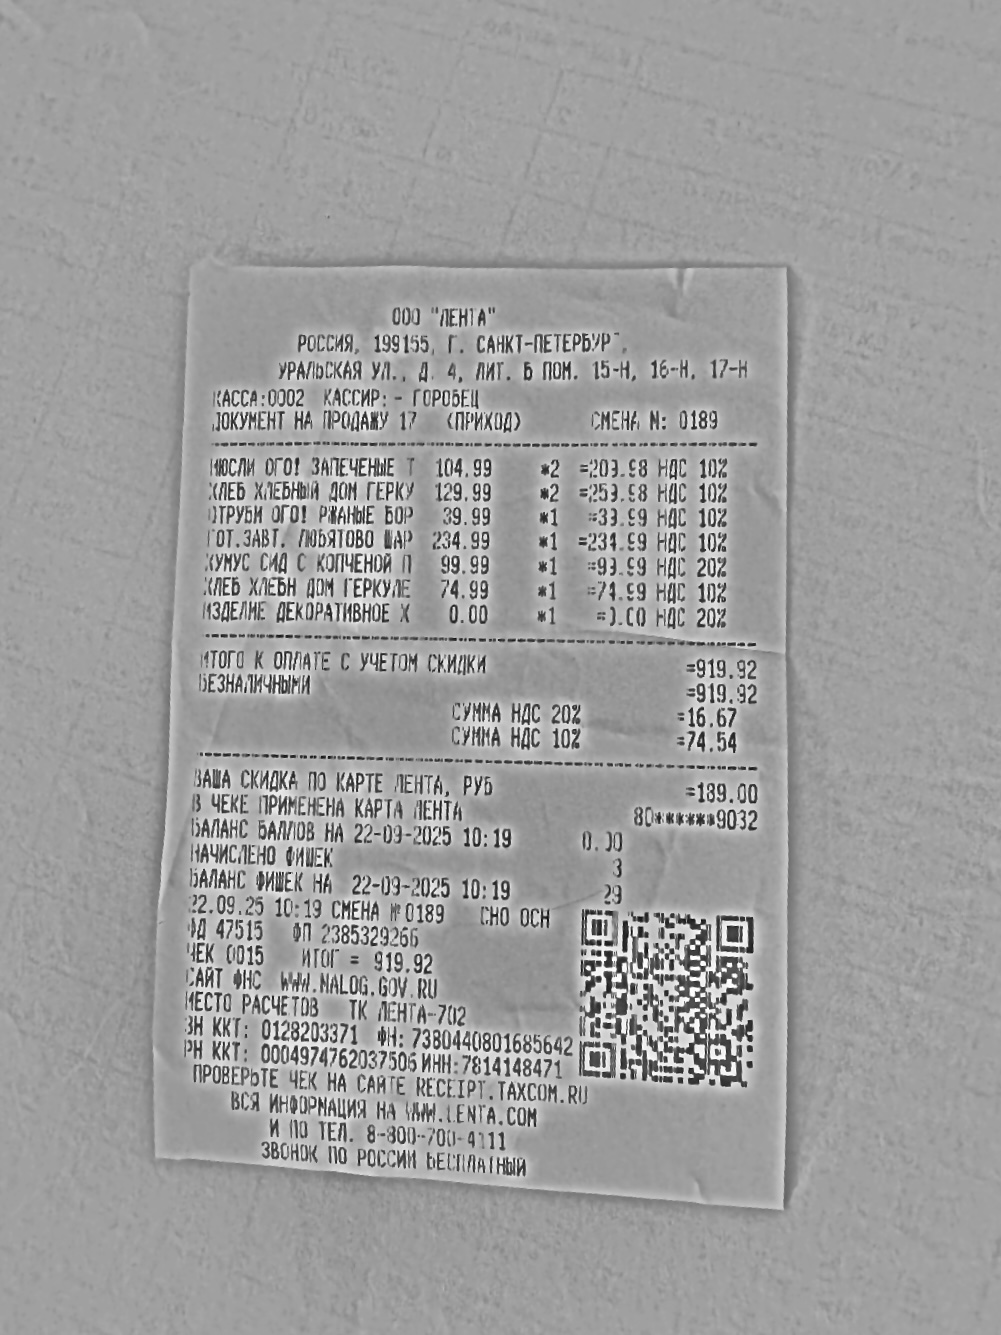
Продавец: ООО "ЛЕНТА"
ИНН: 7814148471
Дата: 22.09.25
Товары: МЮСЛИ ОГО! ЗАПЕЧЕНЫЕ Т; ХЛЕБ ХЛЕБНЫЙ ДОМ ГЕРКУ; ОТРУБИ ОГО! РЖАНЫЕ БОР; ГОТ.ЗАВТ. ЛЮБЯТОВО ШАР; ХУМУС СИД С КОПЧЕНОЙ П; ХЛЕБ ХЛЕБНЫЙ ДОМ ГЕРКУЛЕ; ИЗДЕЛИЕ ДЕКОРАТИВНОЕ Х
Количество: 2; 2; 1; 1; 1; 1; 1
Цена: 104.99; 129.99; 39.99; 234.99; 99.99; 74.99; 0.00
Сумма: 209.98; 259.98; 39.99; 234.99; 99.99; 74.99; 0.00
Итого: 919.92